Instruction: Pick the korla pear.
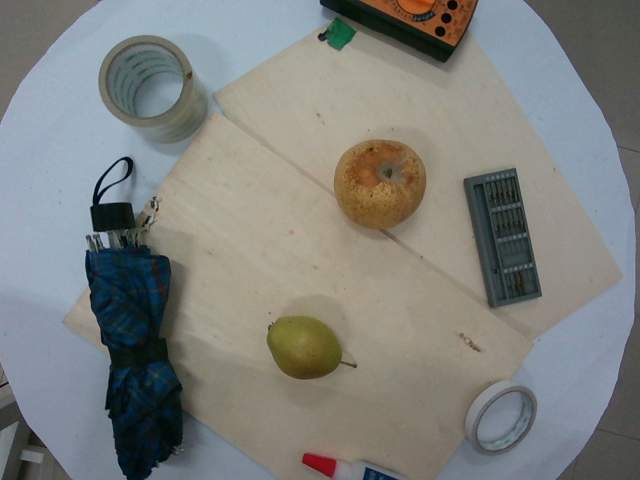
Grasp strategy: vertical